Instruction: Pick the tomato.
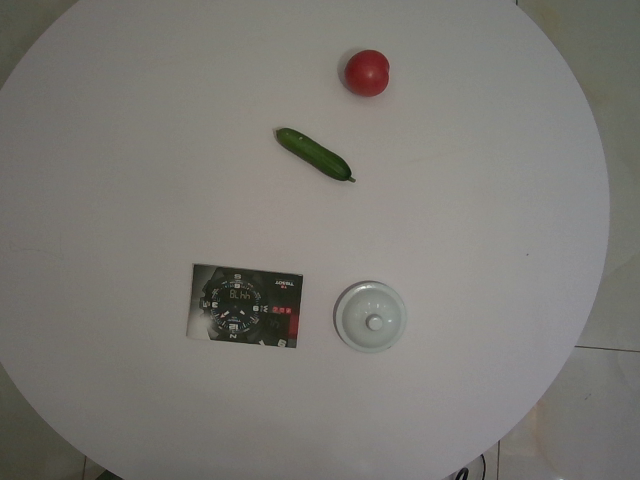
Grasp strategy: vertical